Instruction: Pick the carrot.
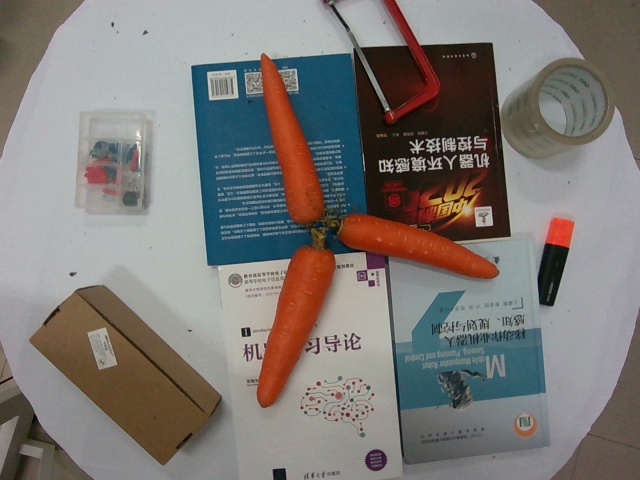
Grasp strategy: vertical